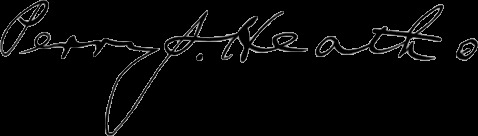
Signature of: perry sanford heath